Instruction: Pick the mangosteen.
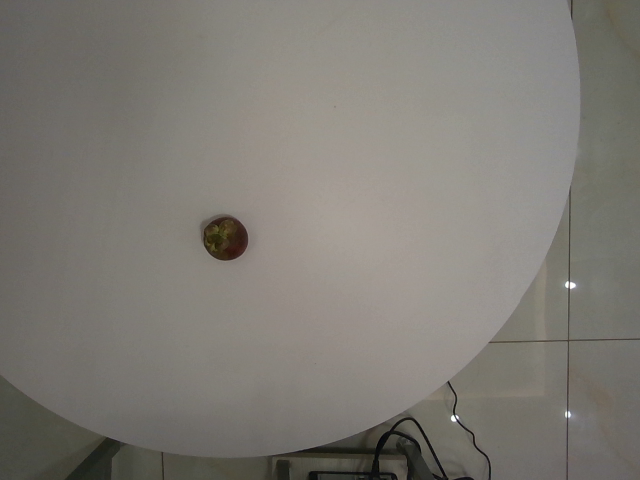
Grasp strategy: vertical